Question: In what way does the history help explain the case?
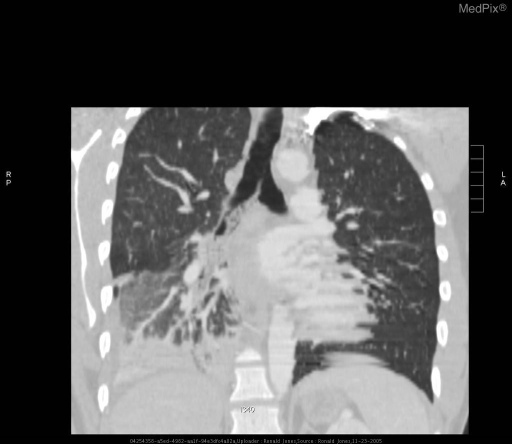
Answer: The patient's history of 26 y/o man with traumatic brain injury had oxygen saturation decrease to mid 80’s which would not correct with O2 by face mask. is key in understanding the case.